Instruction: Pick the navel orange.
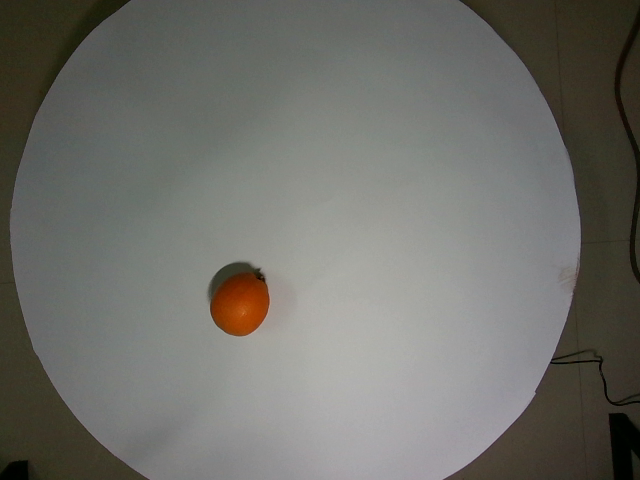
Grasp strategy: vertical